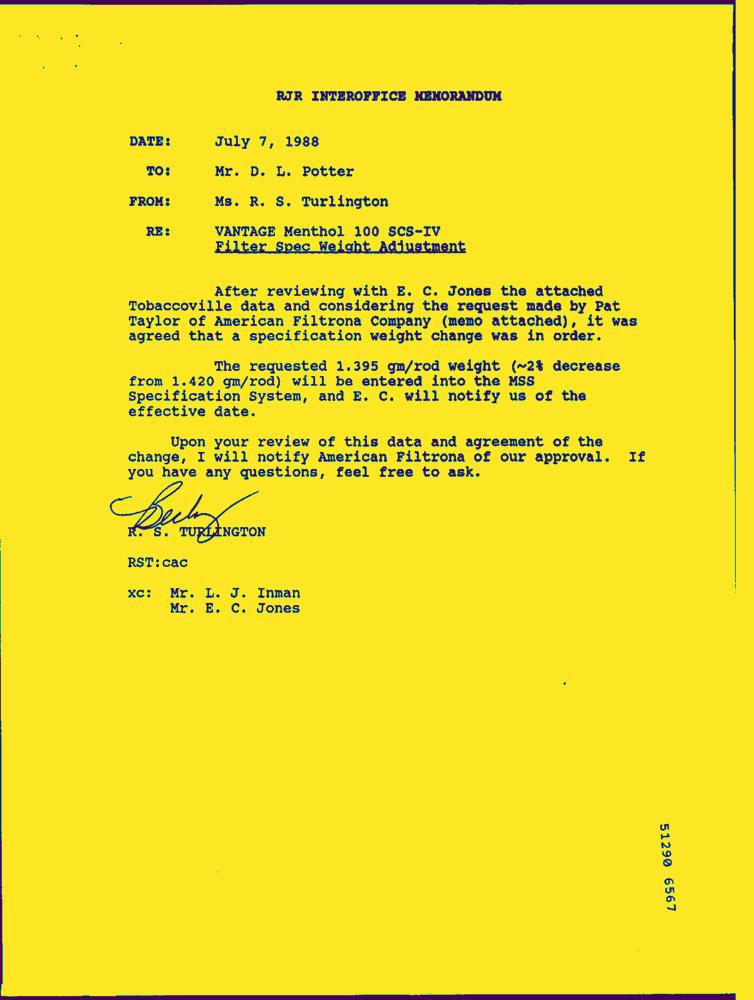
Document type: Letter-Doc